Question: Talk about the condition:
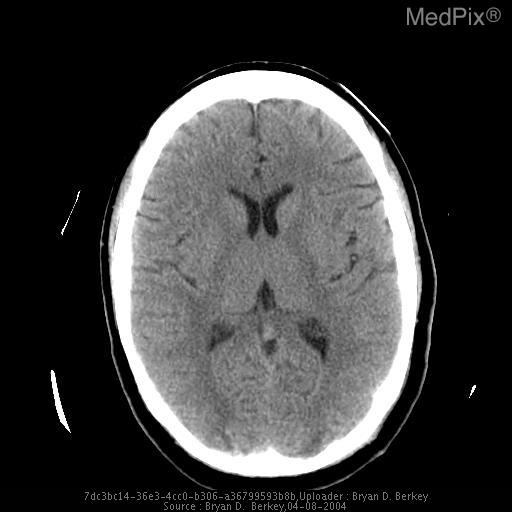
Answer: The disease is discussed as: Hypertensive encephalopathy occurs in the setting of increase systemic blood pressures with an inability of the normal autoregulation of cerebral vasculature to compensate.

-Etiology and Pathogenesis:  It is thought that there is a breakthrough of the autoregulatory mechanism of the cerebral vasculature.  This leads to chronic vascular dilatation and increased pressure within the vessels.  This leads to extravasion of proteins through the wall with associated fluid shift leading to edema.

-Radiologic findings:  Areas of increased signal are seen on T2 weighted MRI images, most commonly seen in the occipital or parietal regions bilaterally.  In addition, there may be focal areas of petechial hemorrhage associated with the lesion.

-Epidemiology: Occurs in the setting of increased systemic blood pressure with no other known predisposing factors

-Clinical Manifestations: patients usually present with visual symptoms, seizures, or other neurological manifestations.

-Differential Diagnosis:
Embolic infarct with a focal petechial hemorrhage
Neoplasm, such as a cortical tumor or astrocytoma

-Treatment: Resolves with the reduction in systemic blood
pressure